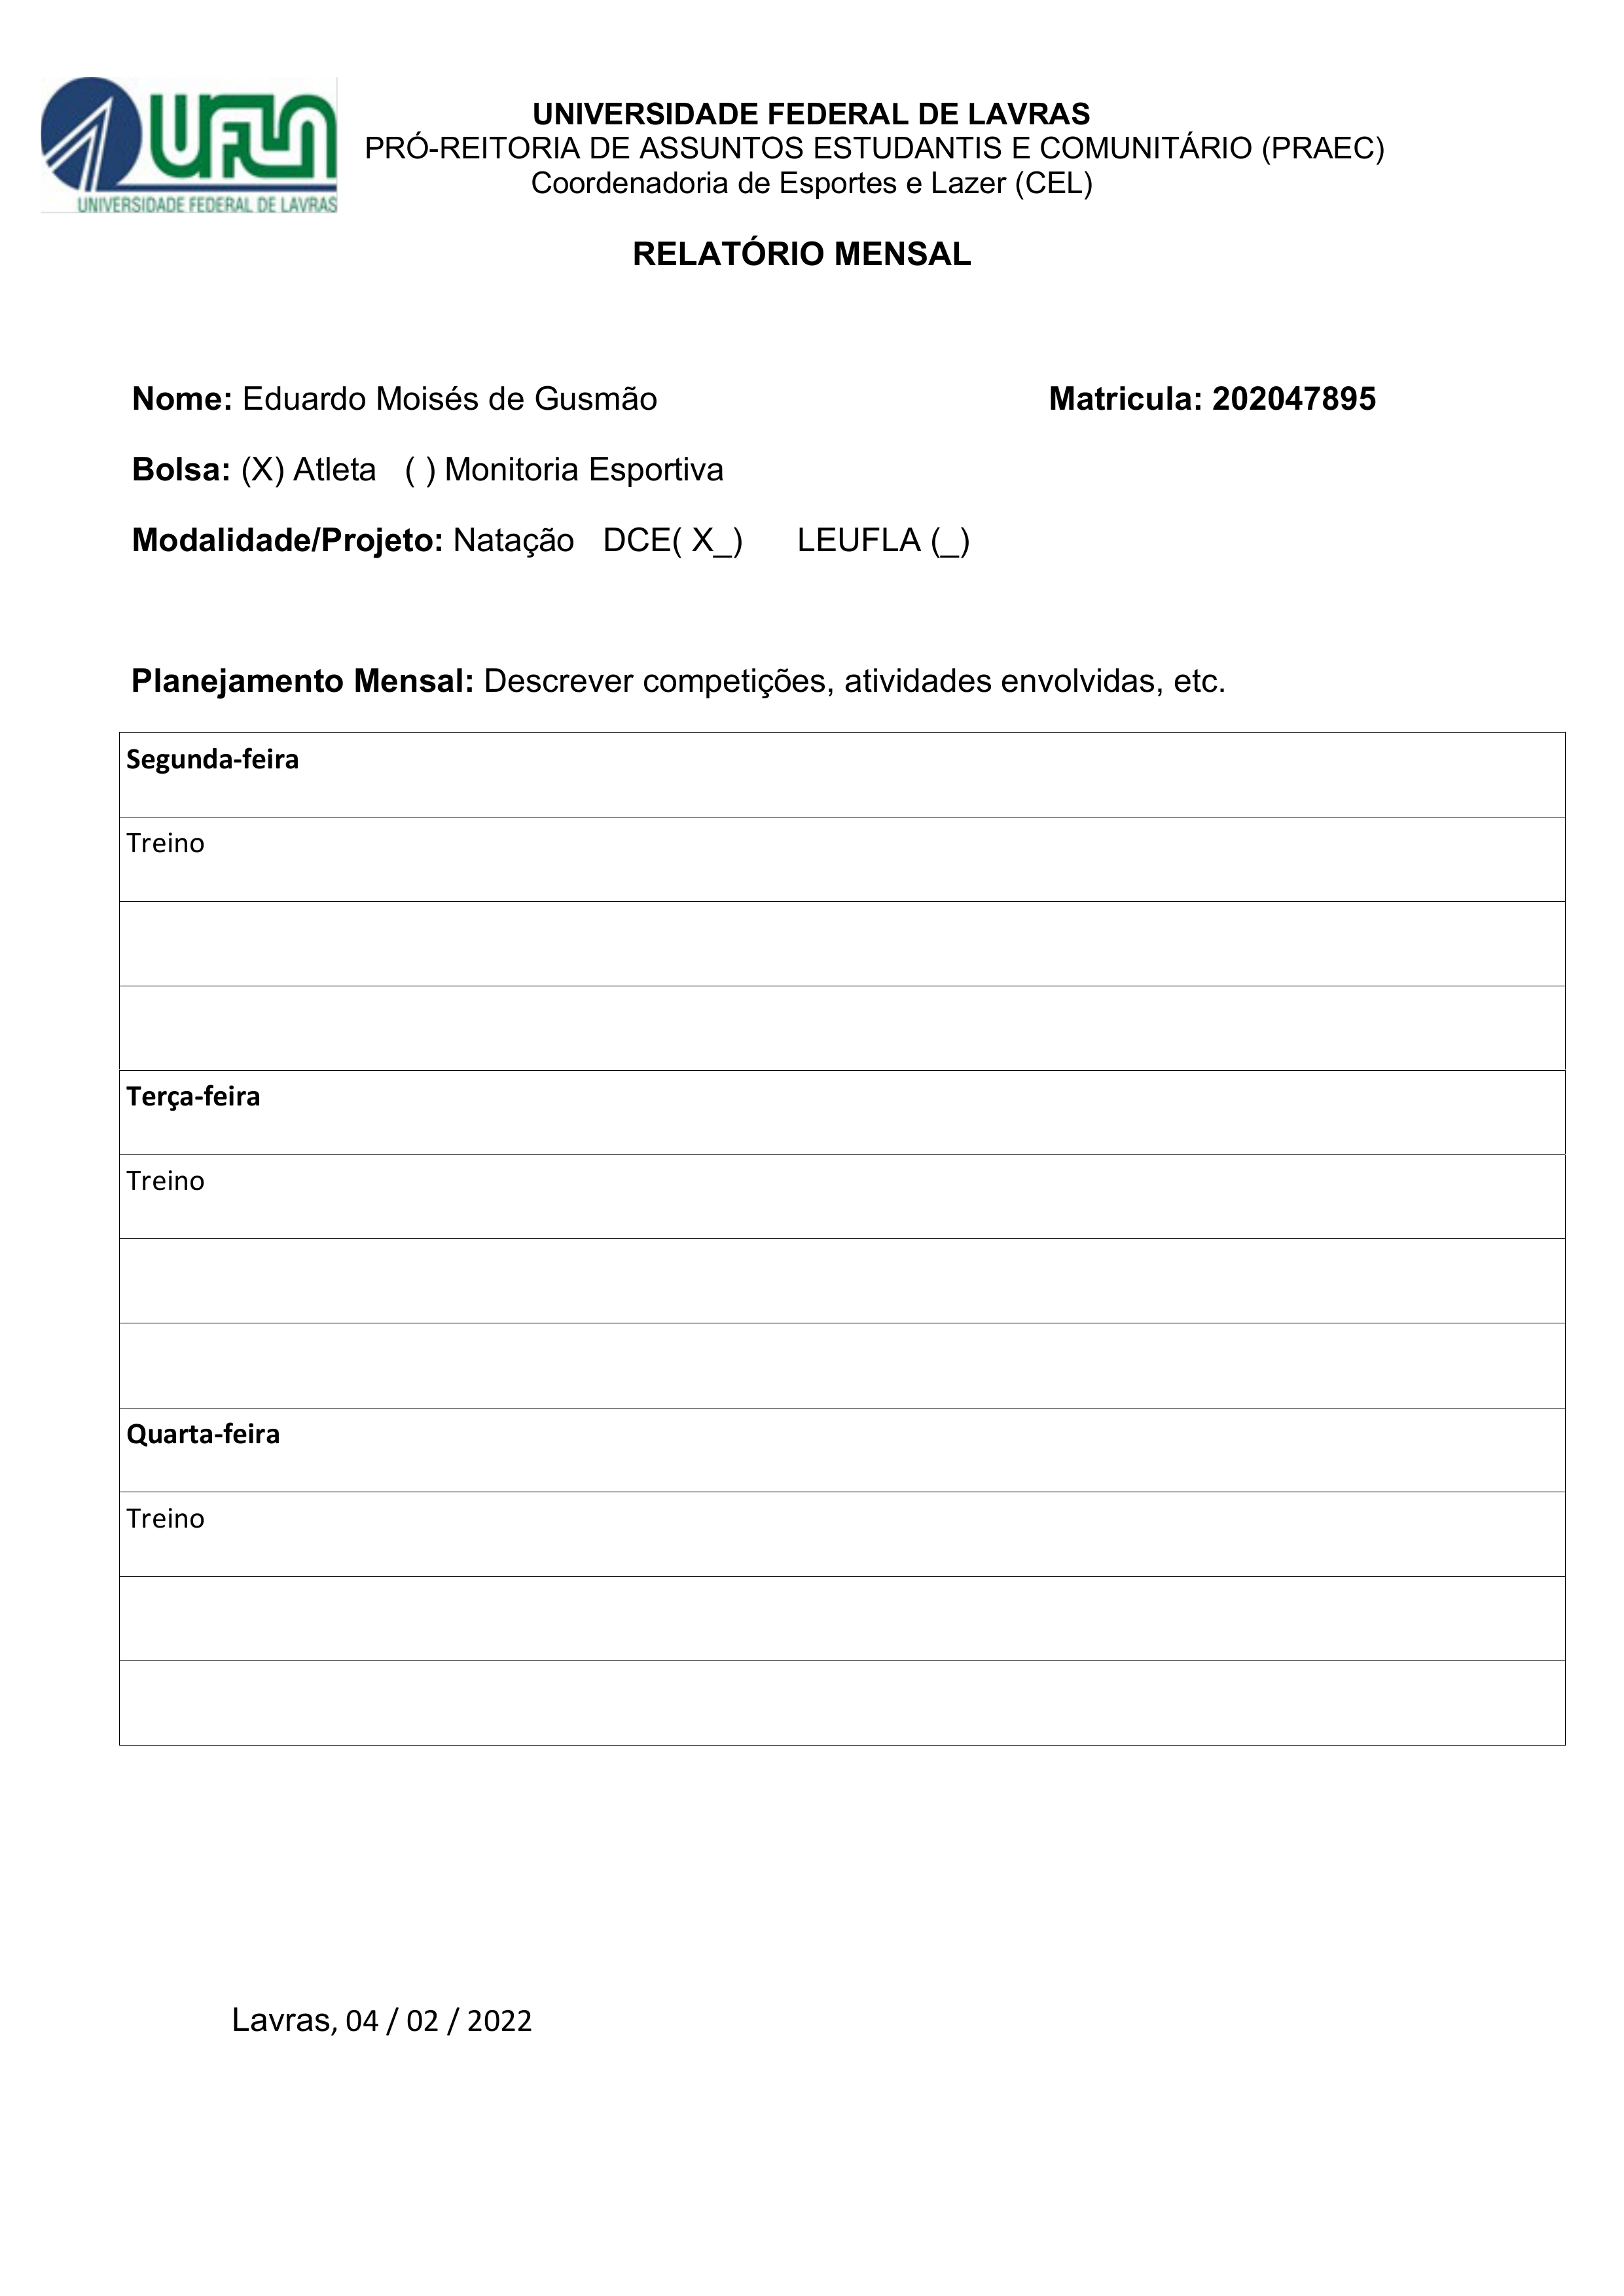
UFLA
UNIVERSIDADE FEDERAL DE LAVRAS
PRÓ-REITORIA DE ASSUNTOS ESTUDANTIS E COMUNITÁRIO (PRAEC)
Coordenadoria de Esportes e Lazer (CEL)
UNIVERSIOADE FEDERAL DE LAVRAS
RELATÓRIO MENSAL
Nome:
Eduardo Moisés de Gusmão
Matricula:
202047895
Bolsa:
() Monitoria Esportiva
Atleta
(X)
Modalidade/Projeto:
DCE
(X_)
LEUFLA (_)
Natação
Planejamento Mensal: Descrever competições, atividades envolvidas, etc.
Segunda-feira
Treino
Terça-feira
Treino
Quarta-feira
Treino
Lavras, 04 / 02 / 2022